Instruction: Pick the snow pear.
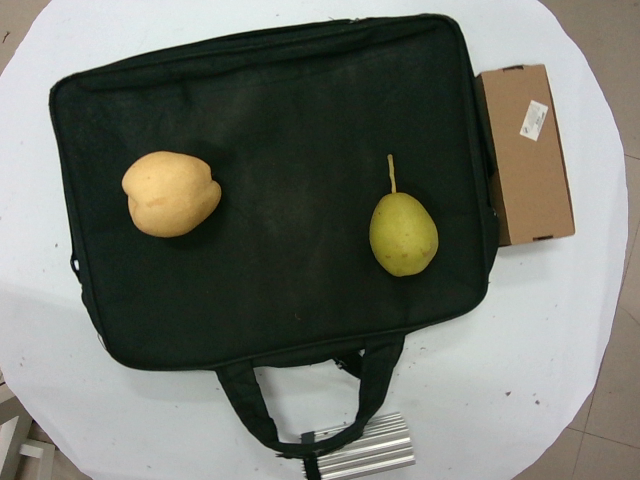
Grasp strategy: vertical